Patient: Male, age 43
A 43-year-old man was admitted to our hospital with one-month history of productive cough. He had a 3-year history of mitral stenosis and an operation for mitral valve replacement. There was no history of recurrent infection or other evidence of immunodeficiency. Physical examination revealed a temperature of 36.8 C. Chest examination revealed an inspiratory crackle in the right lower lung field. Laboratory tests revealed a leukocyte count of 11,600/muL and hemoglobin of 13.2 g/dL. Differential cell count disclosed the following values: neutrophils 76%; lymphocytes 17%; monocytes 5%; eosinophils 1.7%; basophils 0.3%. Chest radiograph showed focal consolidation of the right lower lobe (Figure 1). Computed tomography of the chest demonstrated patchy air-space consolidation and atelectasis of the right lower lobe (Figure 2). Gram stain showed many Gram positive cocci; AFB smear and culture for Mycobacterium tuberculosis were negative; there were no fungi. Fiberoptic bronchoscopy showed subtotal occlusion of the right superior segment of the lower lobe by a yellow-white, stony-hard mass, which was surrounded by inflamed and edematous bronchial mucosa (Figure 3). Histologically, the biopsy specimen revealed an inflammatory cellullar infiltration and colonies which were formed of a radiating network of filaments staining intensely with hematoxylin (Figure 4). The Gram stain also showed a thin, filamentous, Gram-positive, branching organism. (Figure 5). The patient was initially treated with 10 million units of intravenous penicillin daily for two weeks, followed by oral amoxacillin/clavulanic acid. After 3 months of therapy, the clinical manifestations and radiologic findings were markedly improved (Figure 6).
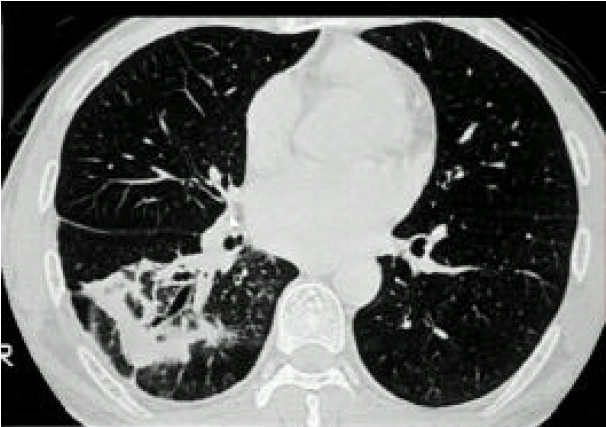
Image caption: Computed tomography of the chest shows patchy air-space consolidation and atelectasis of the right lower lobe.